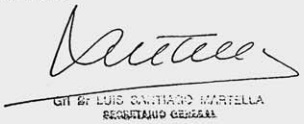
Signature of: luis santiago martella